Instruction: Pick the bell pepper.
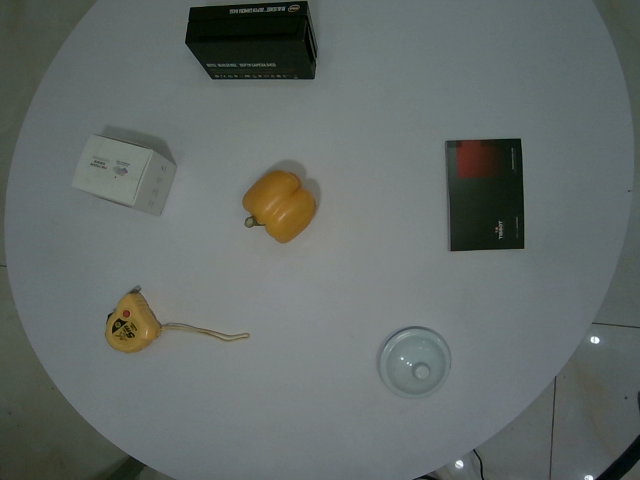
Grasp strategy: vertical